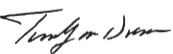
Signature of: tim dunn